Question: How does the patient history play a role?
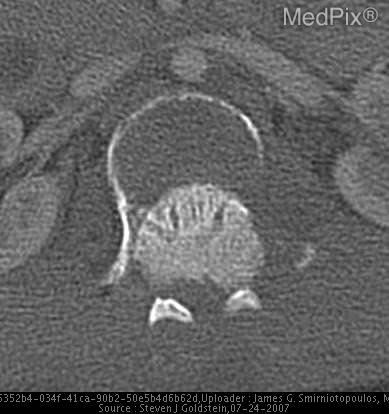
Answer: The patient's history of 8 year old boy in MVA.  Patient was in back seat wearing seatbelt. is key in understanding the case.